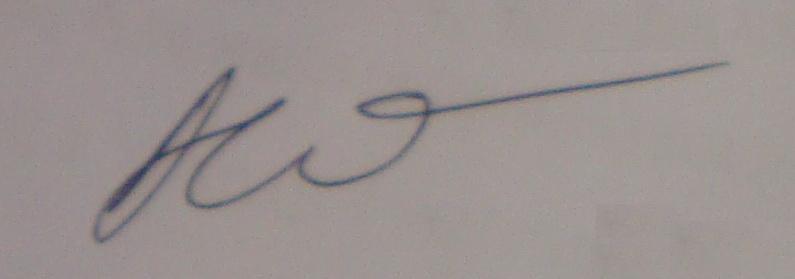
Signature of: alaksandr smalanczuk